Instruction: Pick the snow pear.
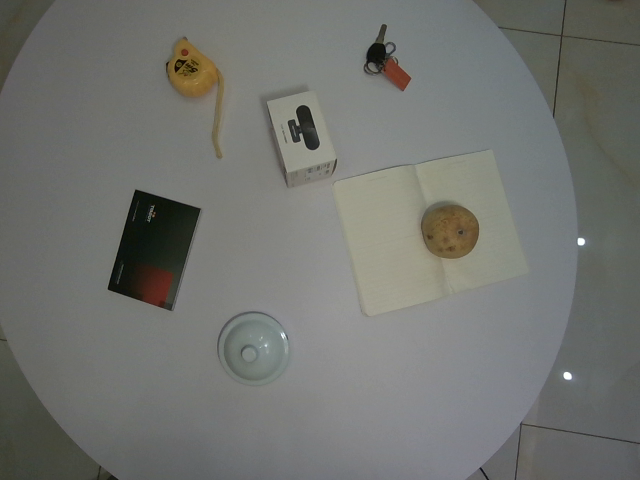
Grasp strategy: vertical